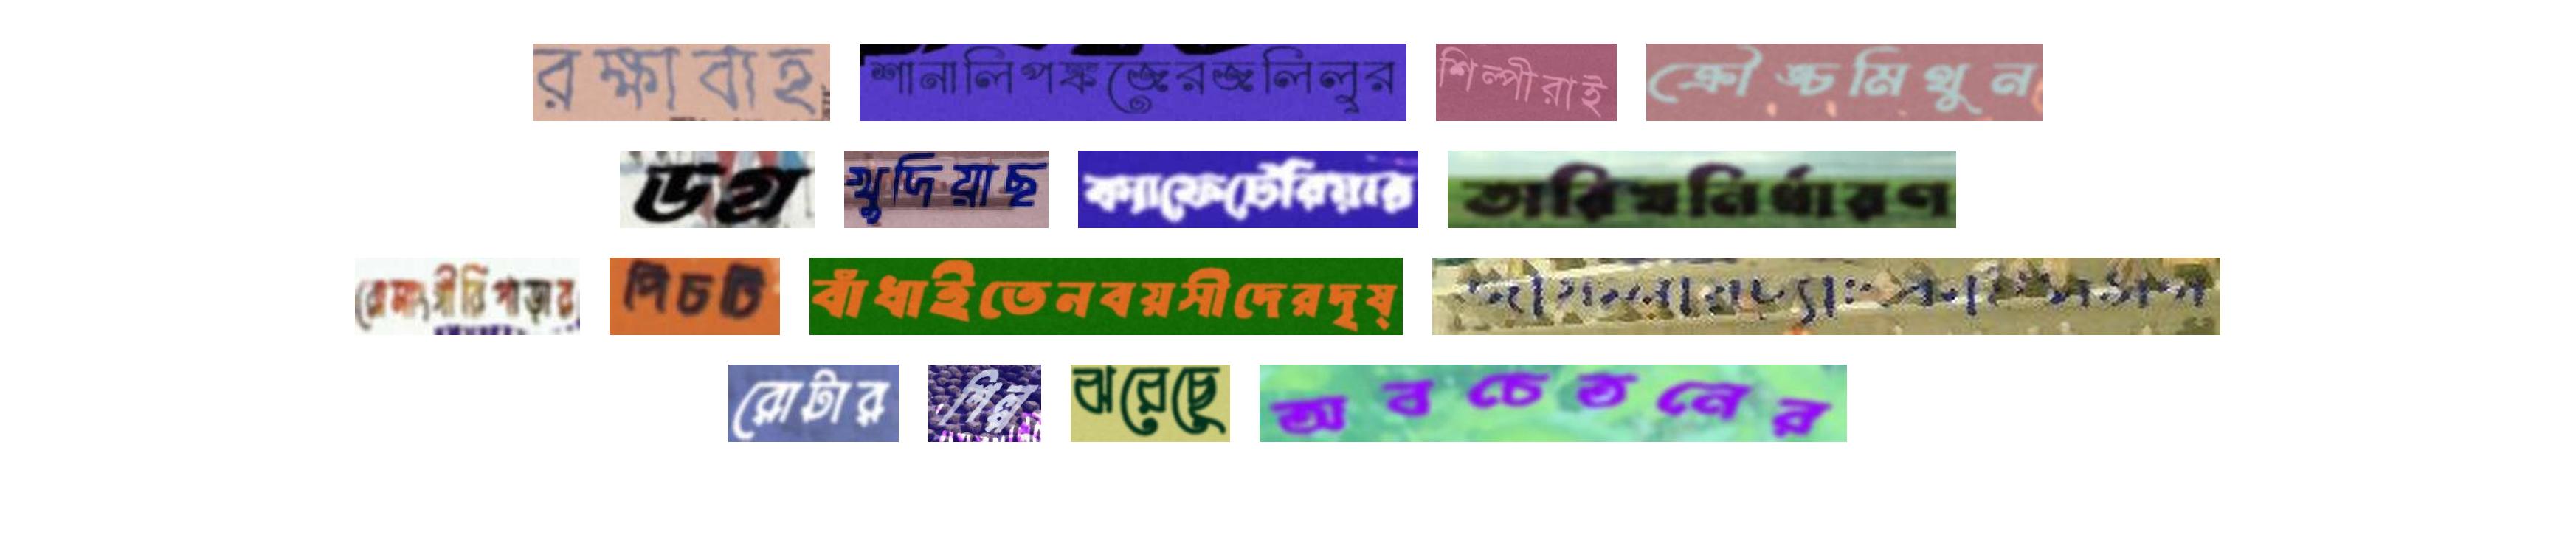
রক্ষাবাহ শানালিপঙ্কজেরজলিলুর শিল্পীরাই ক্রৌঙ্চমিথুন
উগ্র খুদিয়াছ ক্যাফেটেরিয়ার তারিখনির্ধারণ
রোসাংগীরিপাড়ার পিচটি বাঁধাইতেনবয়সীদেরদৃষ্ জাফনায়চ্যাংকাইসমগ
রোটার শিল্প ঝরেছে অবচেতনের